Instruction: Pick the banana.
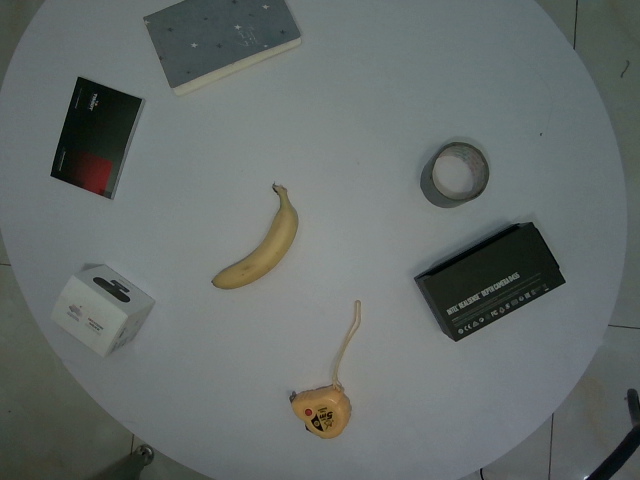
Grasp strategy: vertical